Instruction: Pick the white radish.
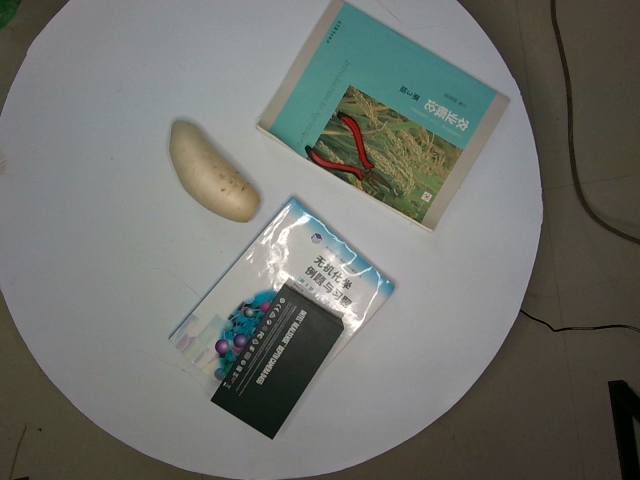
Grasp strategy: vertical